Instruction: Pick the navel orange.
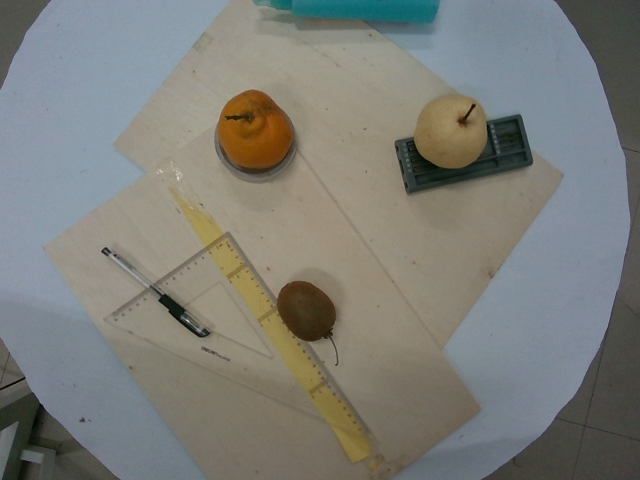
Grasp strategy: vertical